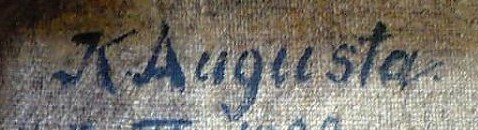
Signature of: karel augusta